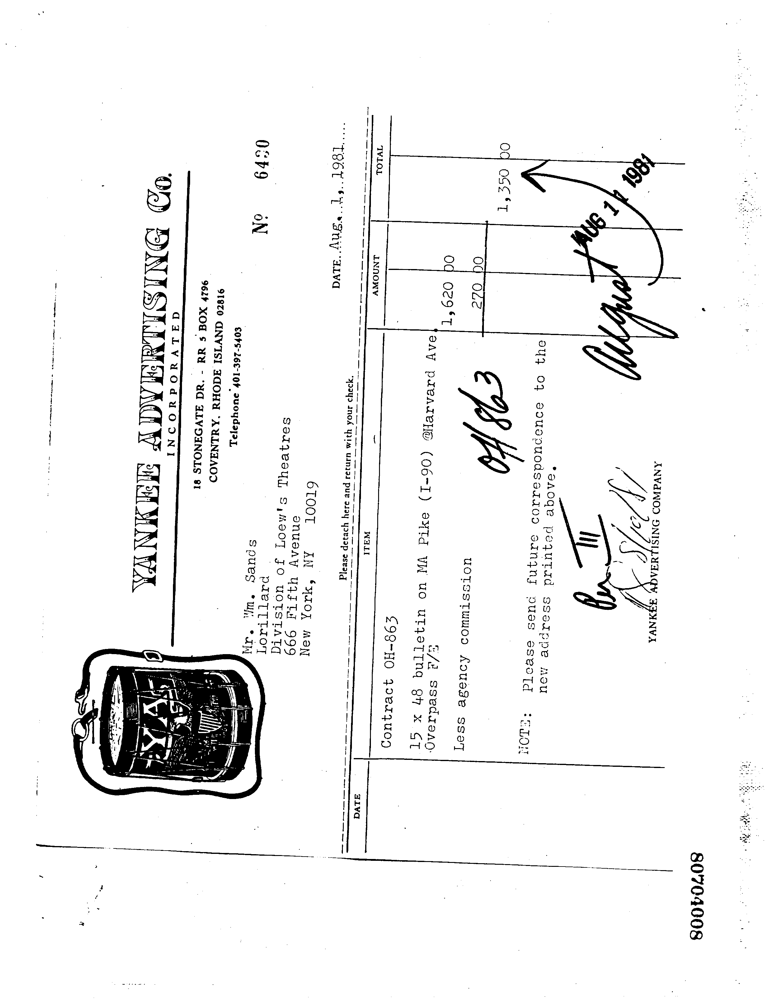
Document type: Invoice